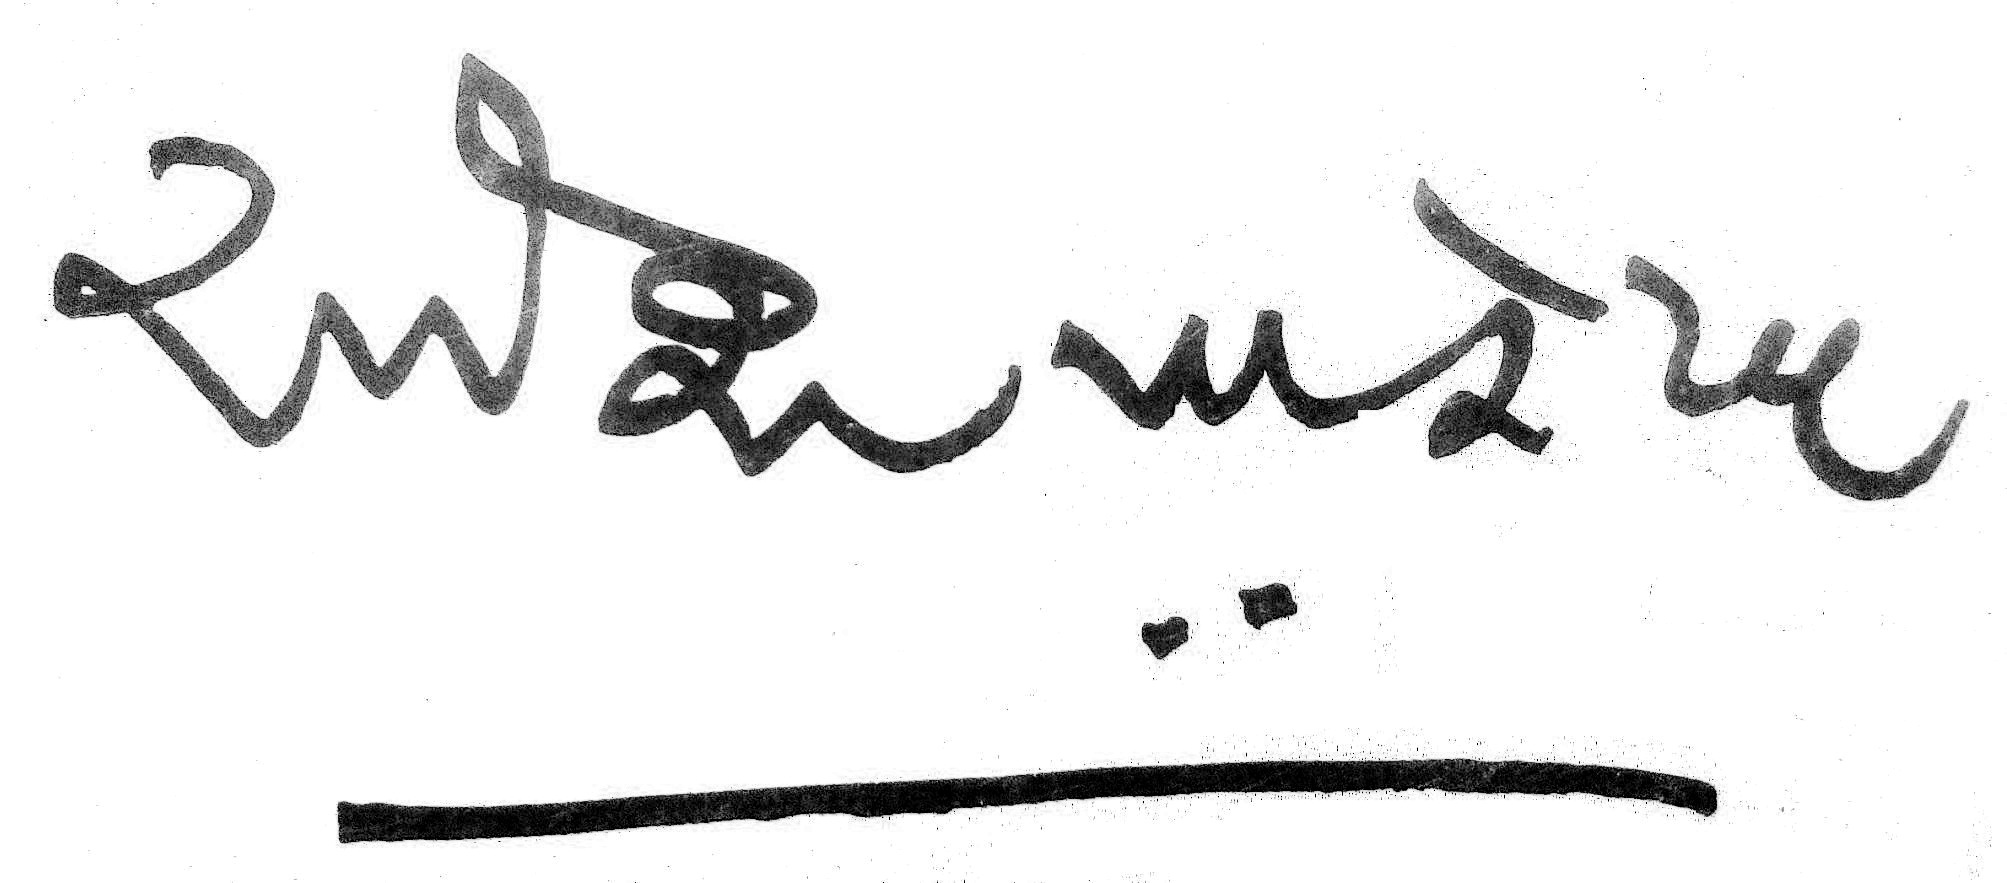
Signature of: ramesh parekh